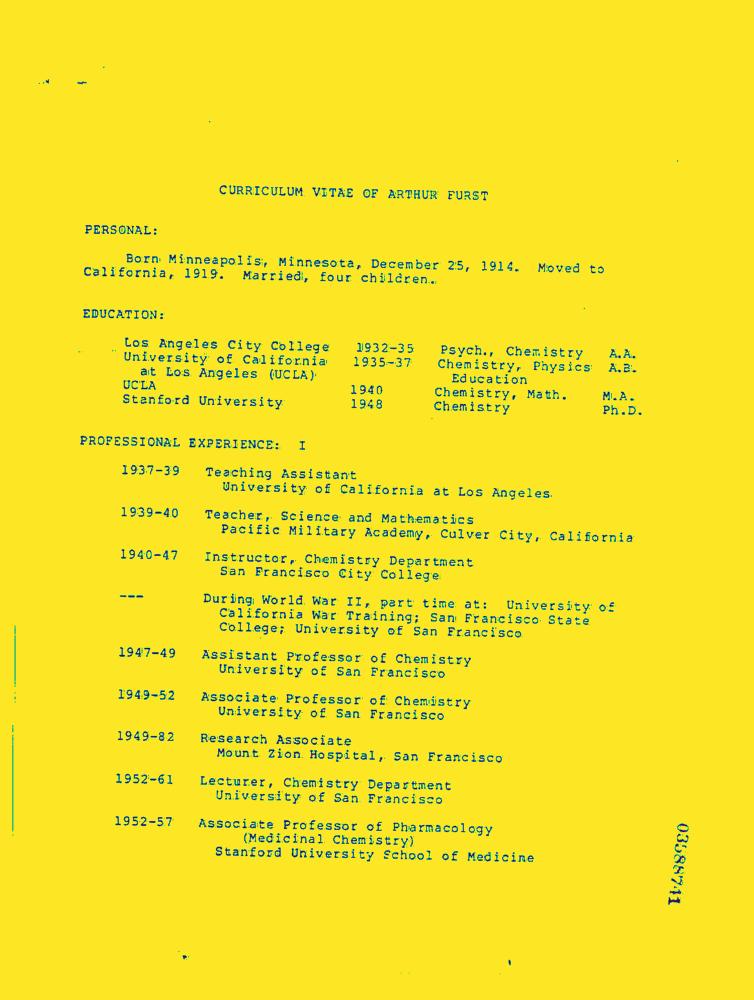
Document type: Resume-Doc